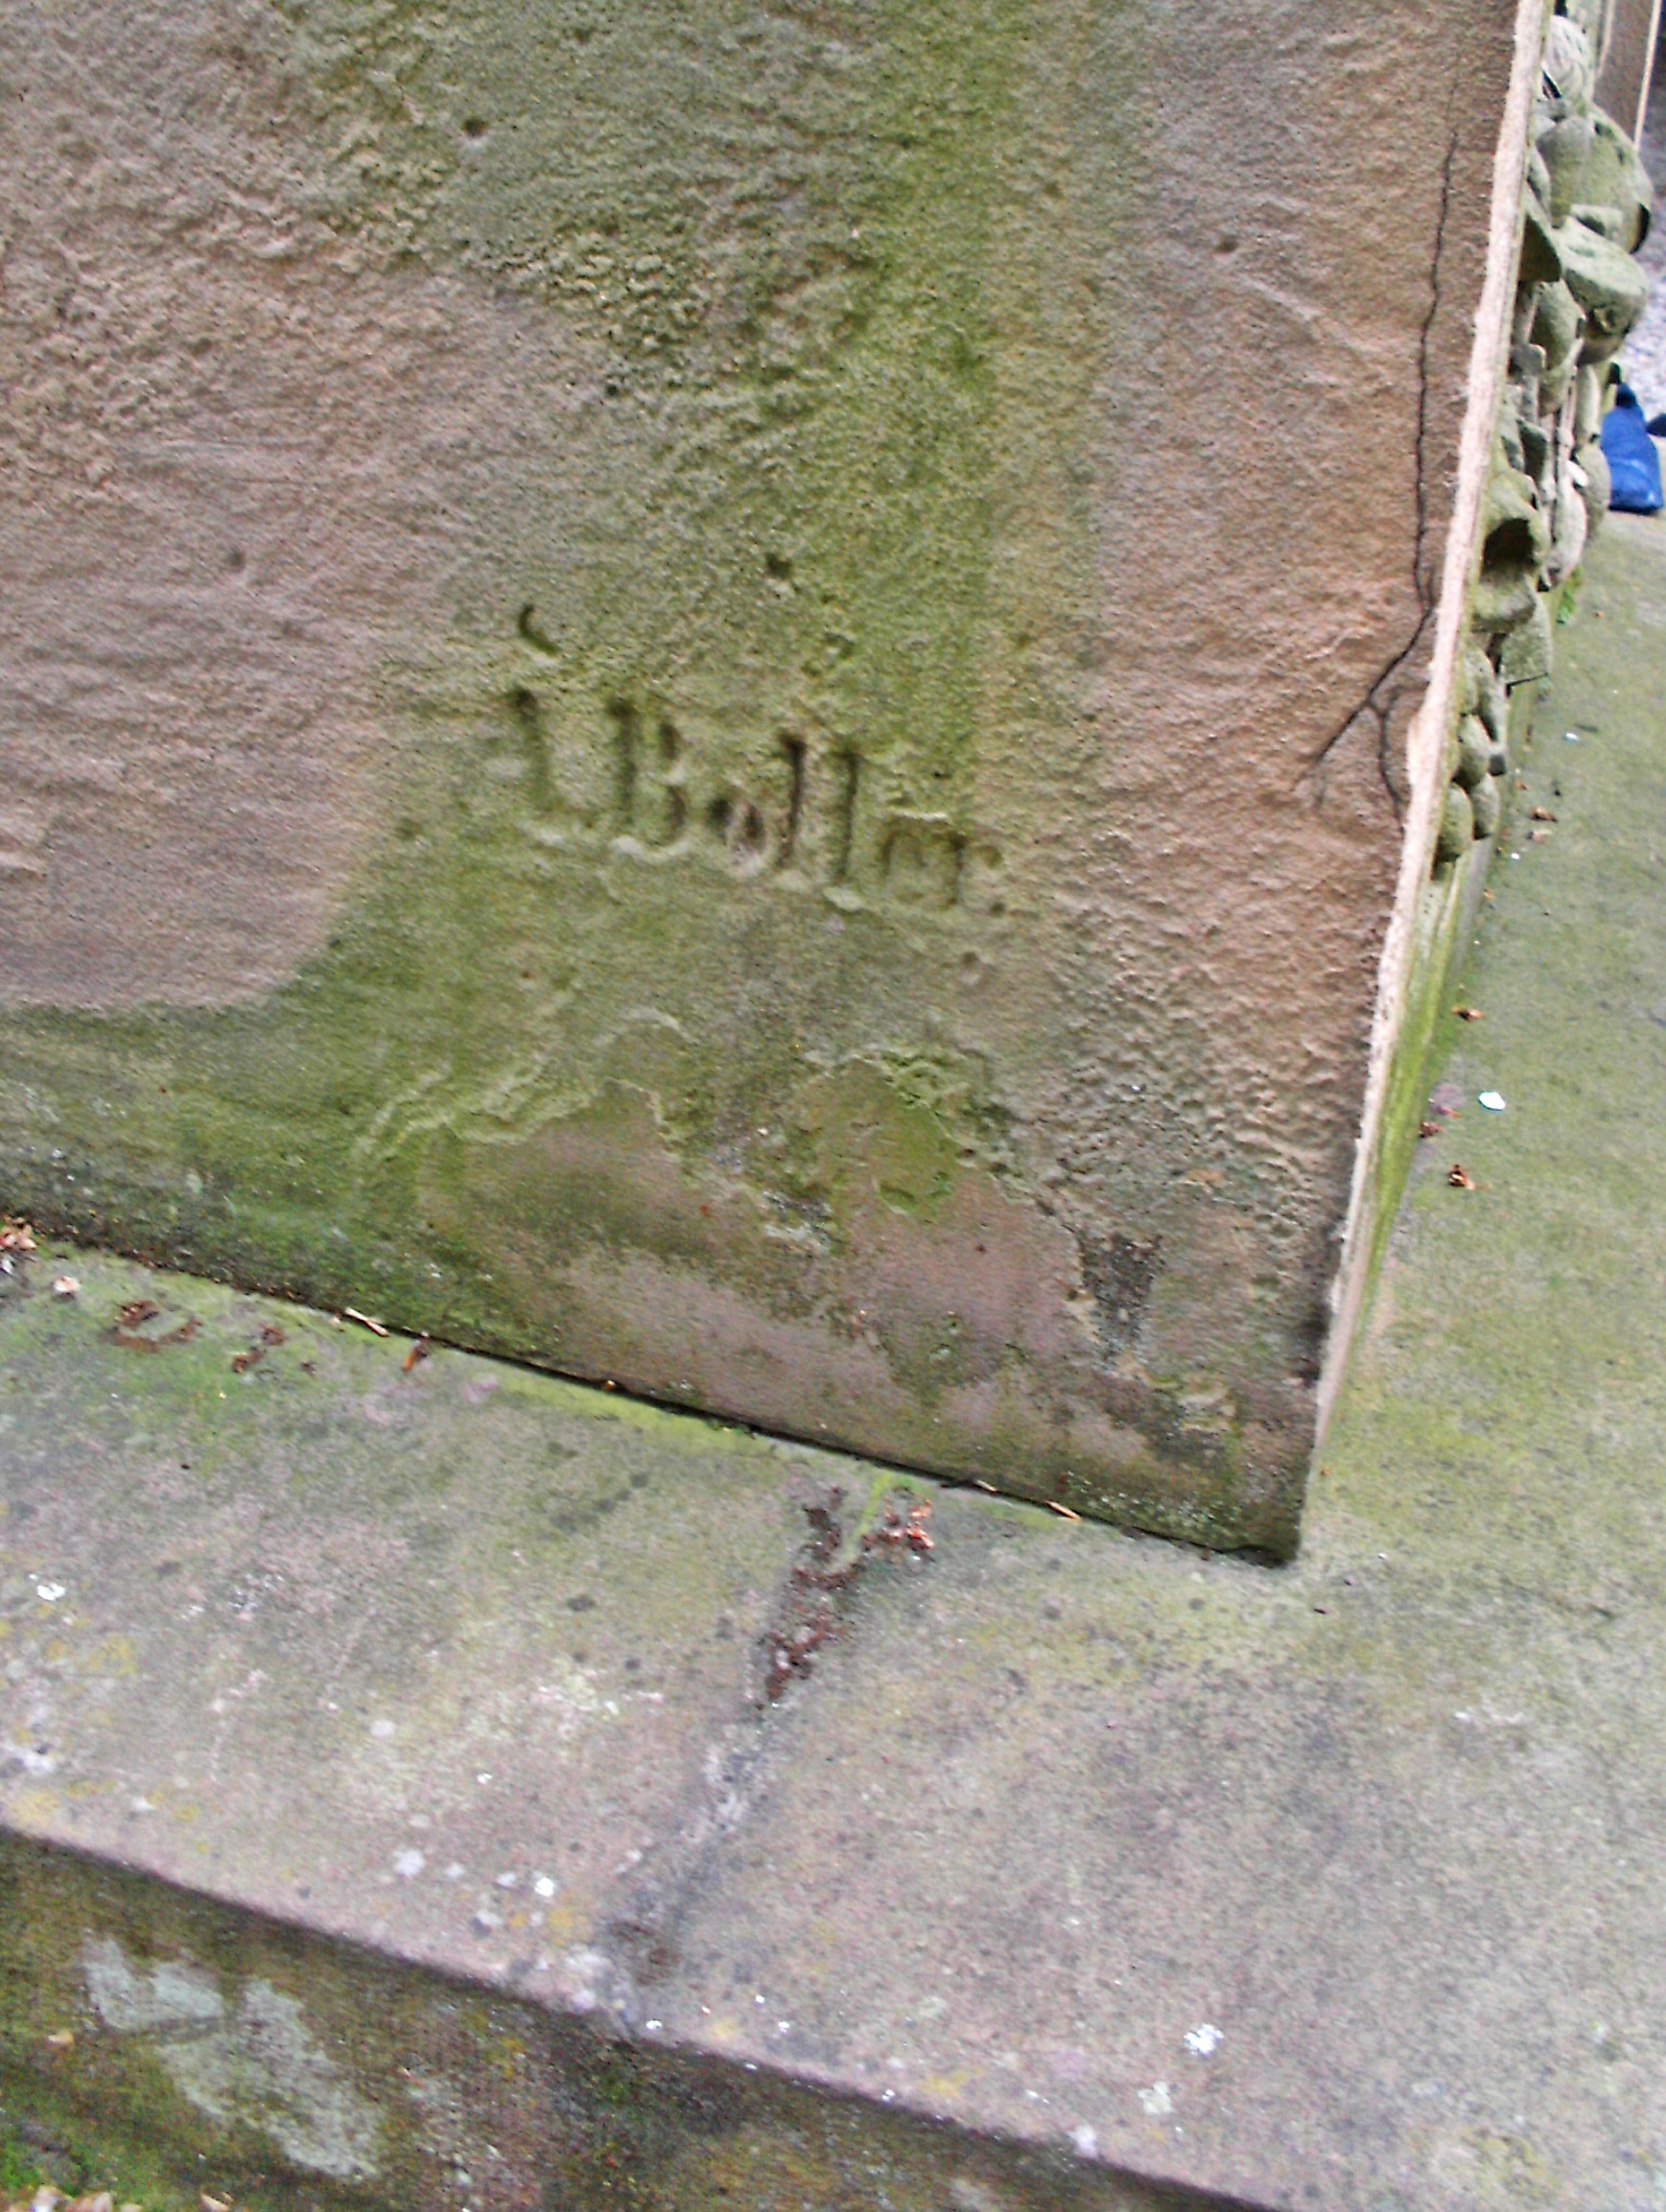
Signature of: aloys boller